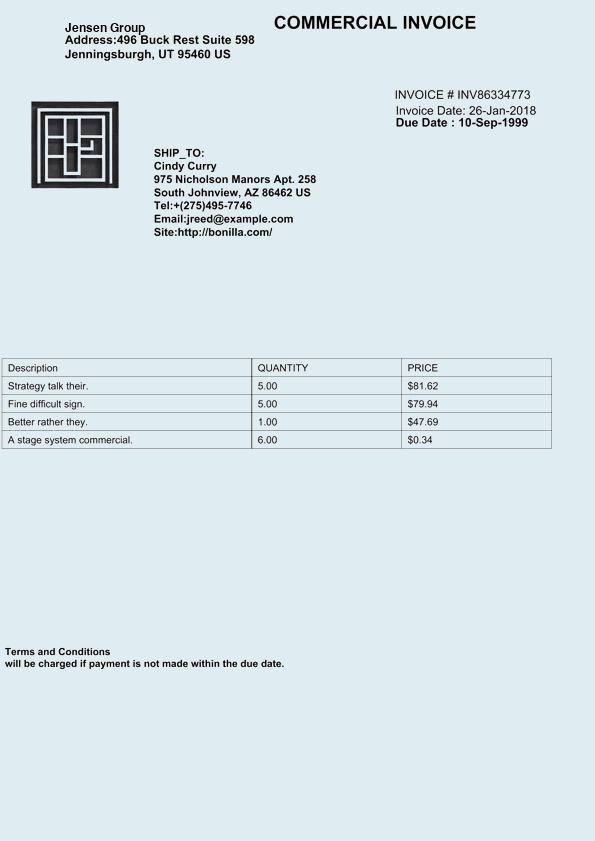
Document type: Invoice